Question: What could the diagnosis suggest?
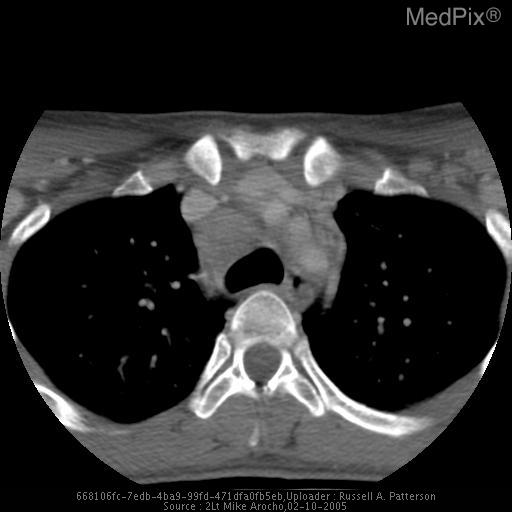
Answer: The possible diagnosis includes •  Malignancy
» Hodgkin’s disease
» Non-Hodgkin’s lymphoma
» Mediastinal malignancy
•  Benign neoplasm
•  Granulomatous disease
•  Other inflammation (abscess)
•  Congenital abnormality.